Can you pull out the amount in words, numerical amount, payee's name, date of the cheque, and the bank's name from the image?
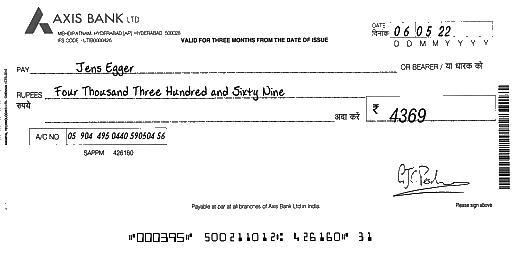
amt_in_words: Four Thousand Three Hundred and Sixty Nine
amt_in_figures: 4369
payee_name: Jens Egger
bank_name: AXIS BANK
cheque_date: 06/05/22